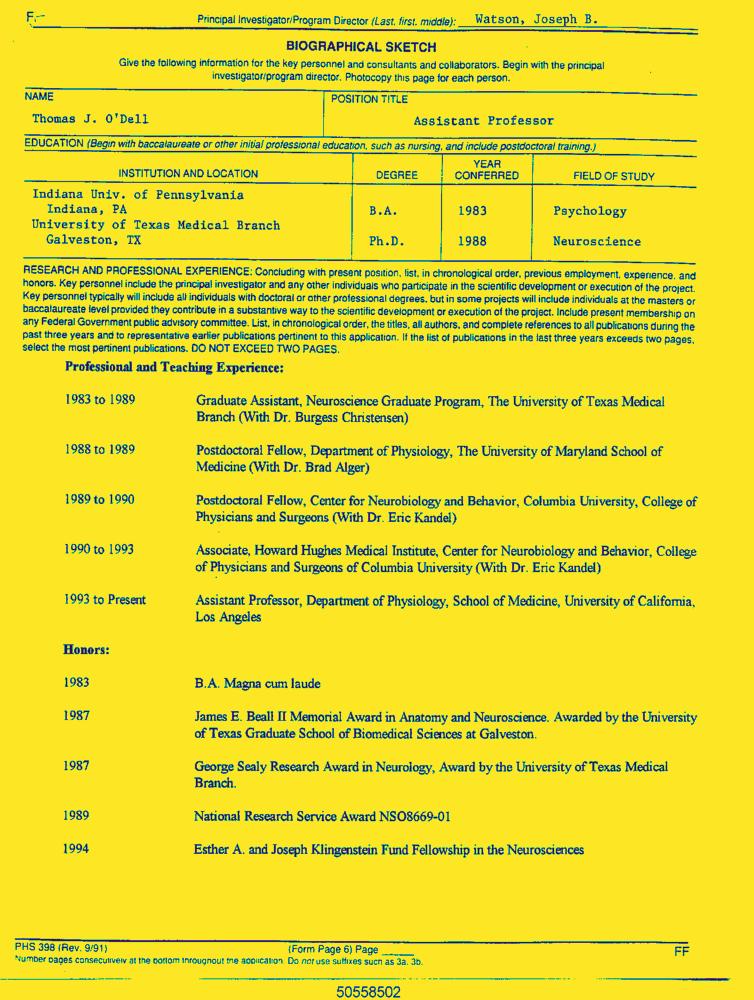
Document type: Resume-Doc